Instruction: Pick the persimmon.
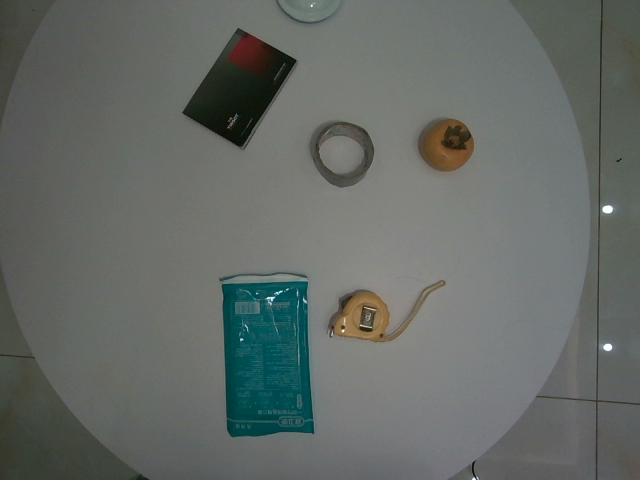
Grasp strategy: vertical